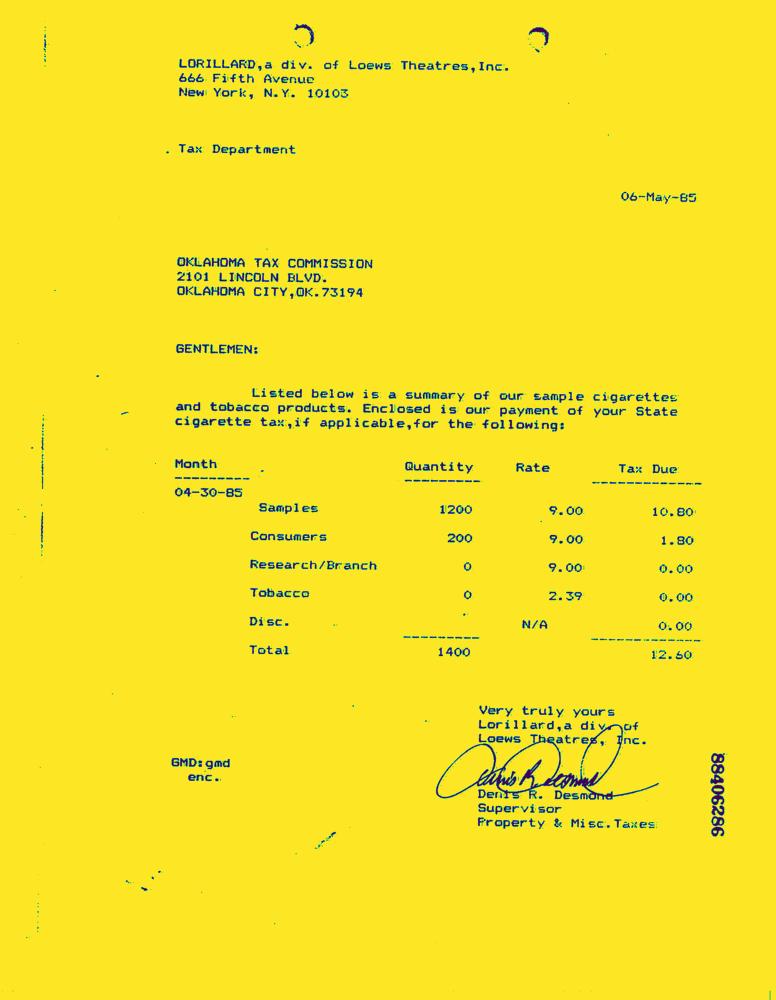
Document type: Letter-Doc